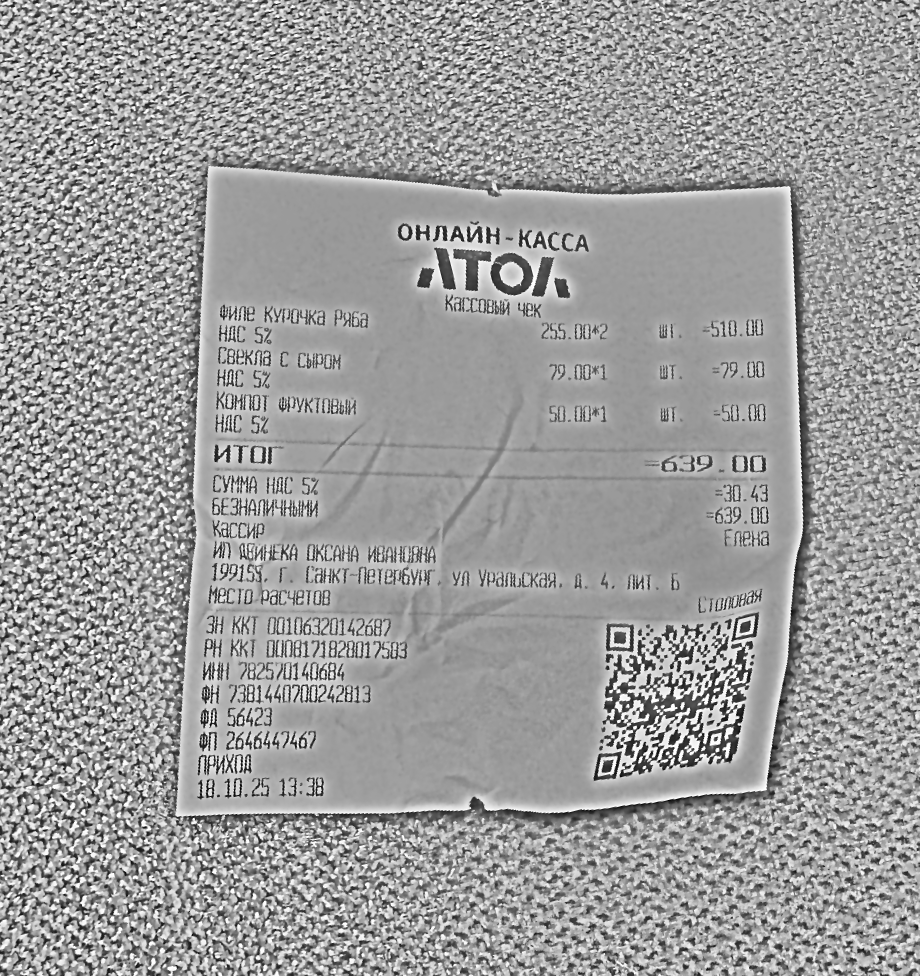
Продавец: ИП ДЕЙНЕКА ОКСАНА ИВАНОВНА
ИНН: 782570140684
Дата: 18.10.25 13:38
Товары: Филе Курочка Ряба; Свекла с сыром; Компот Фруктовый
Количество: 2; 1; 1
Цена: 255.00; 79.00; 50.00
Сумма: 510.00; 79.00; 50.00
Итого: 639.00